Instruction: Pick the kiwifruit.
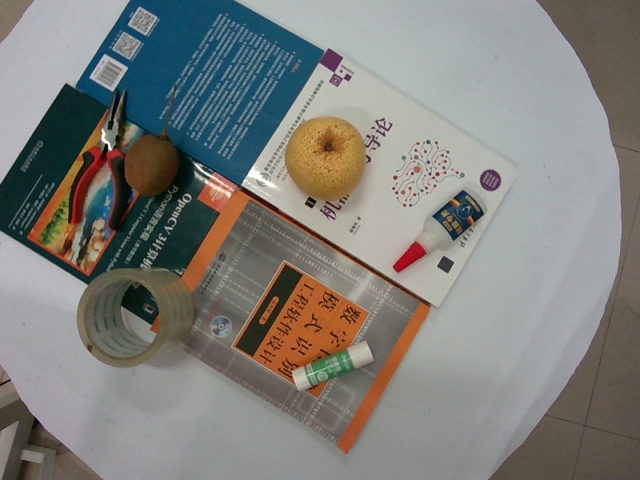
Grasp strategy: vertical